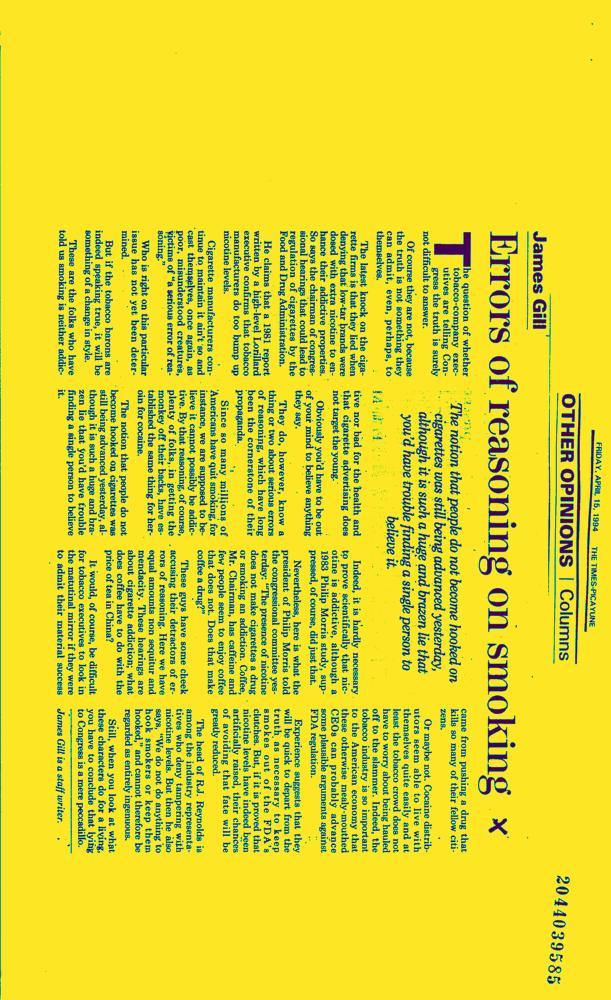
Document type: News-Article